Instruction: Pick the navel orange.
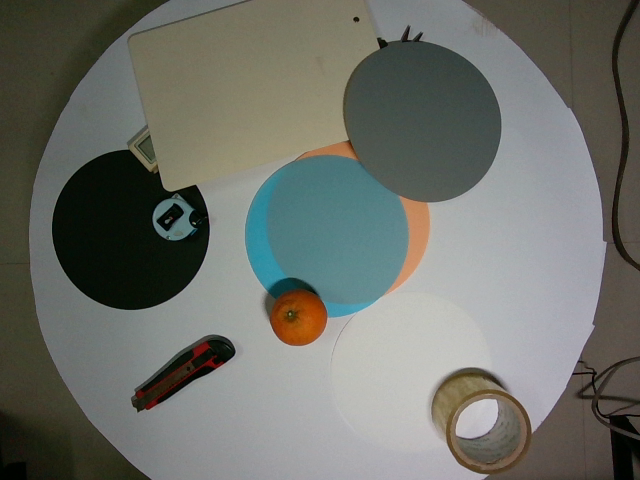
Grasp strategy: vertical